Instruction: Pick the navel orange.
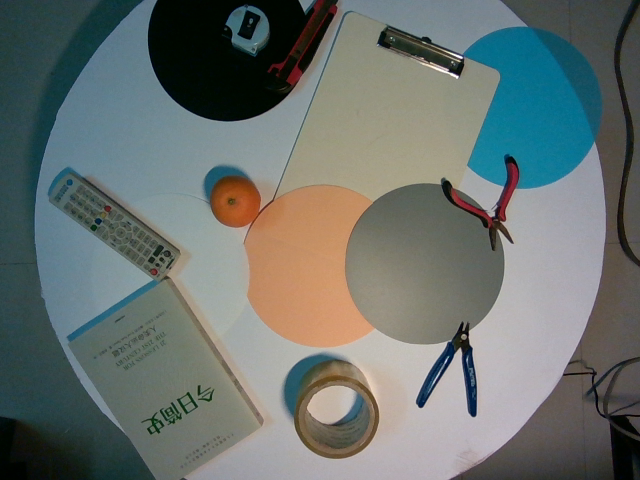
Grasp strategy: vertical